Question: What is the name of the tenant mentioned in the document?
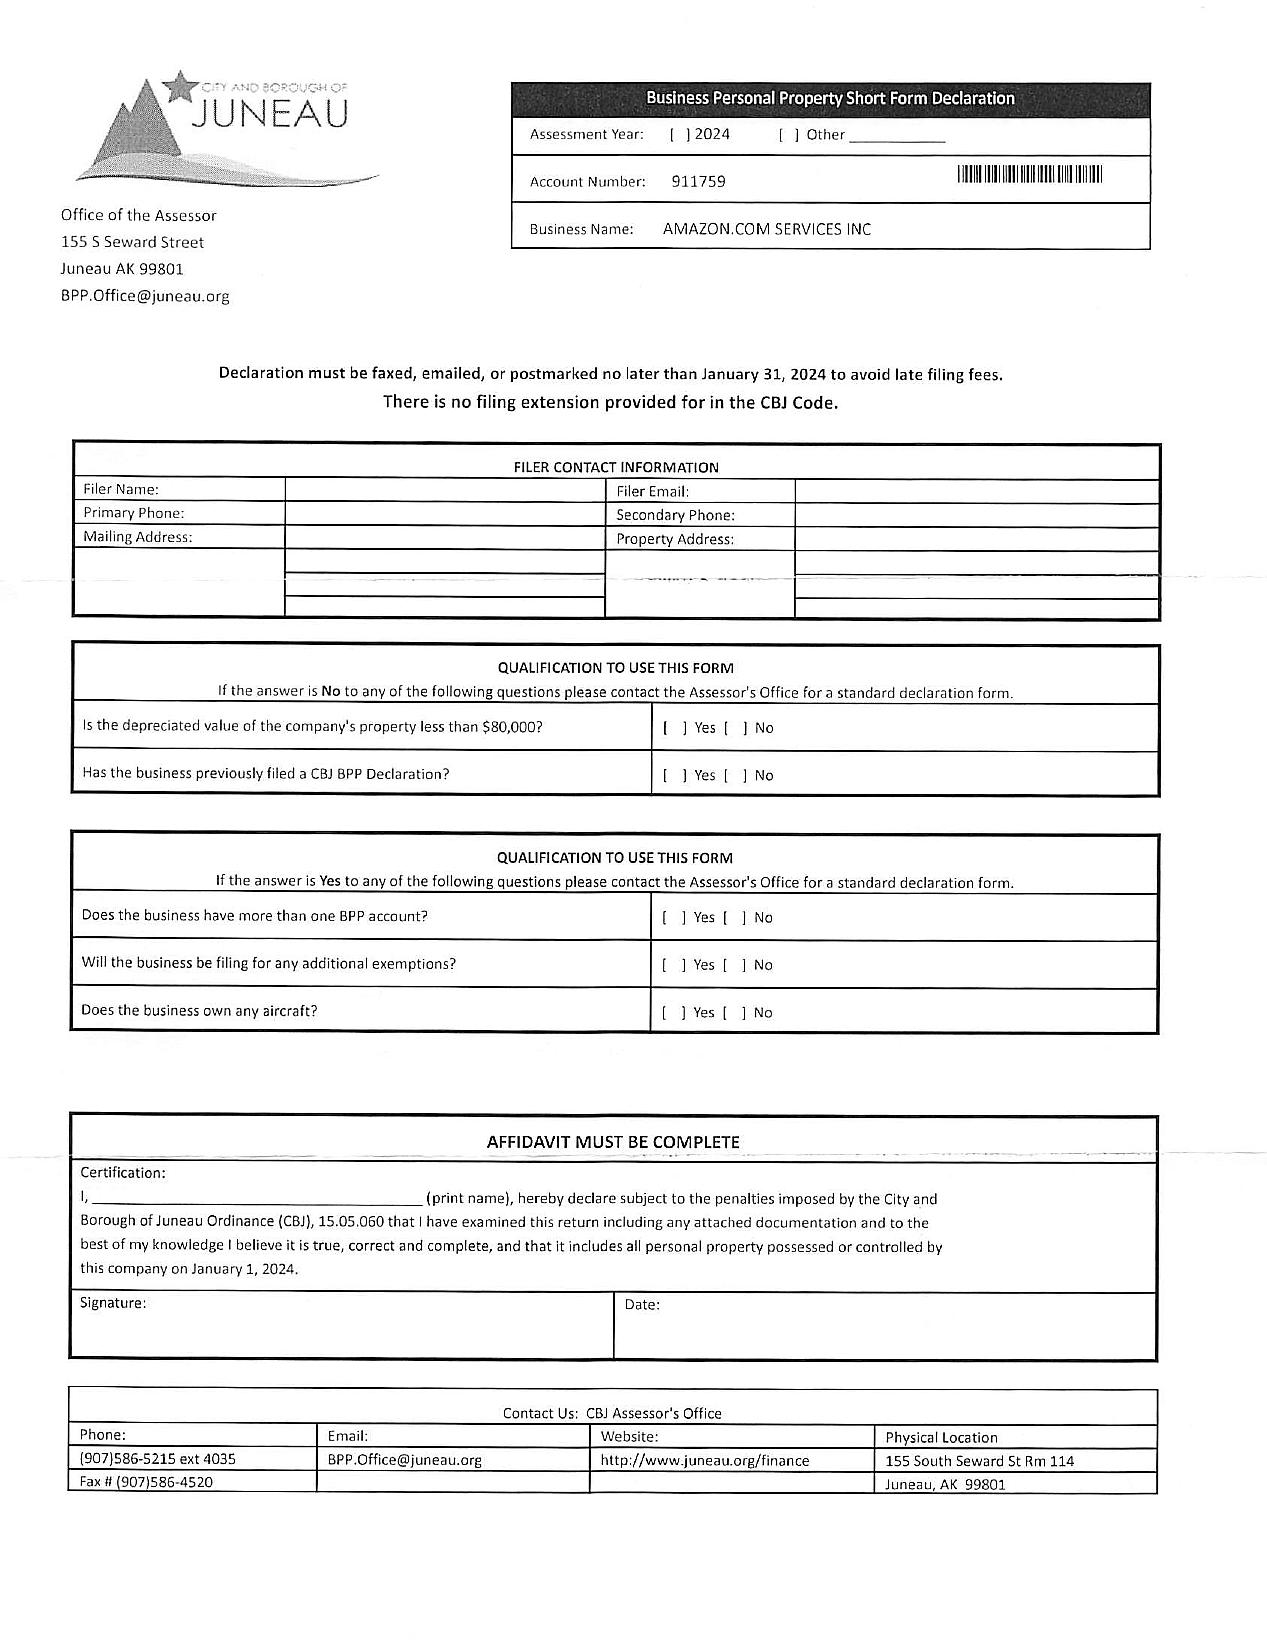
Answer: "AMAZON.COM SERVICES INC"